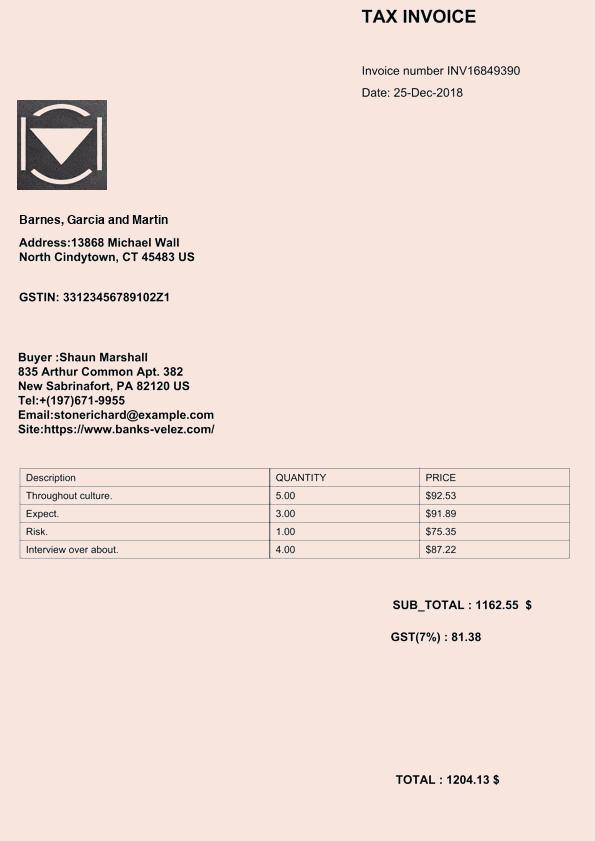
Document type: Invoice